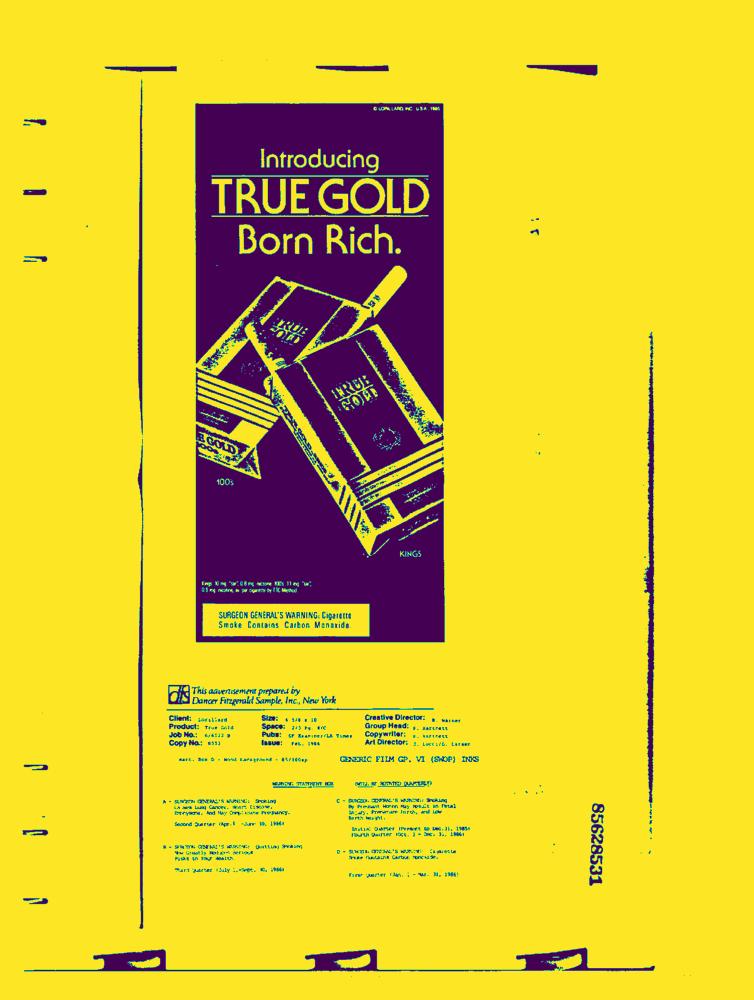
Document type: AD